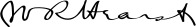
Signature of: william randolph hearst